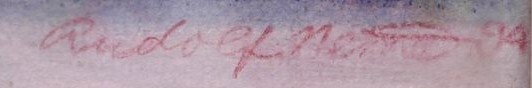
Signature of: rudolf němec